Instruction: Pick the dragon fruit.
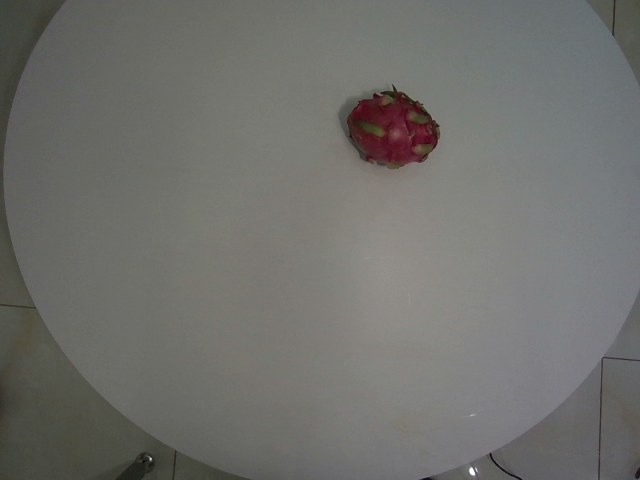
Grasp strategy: vertical